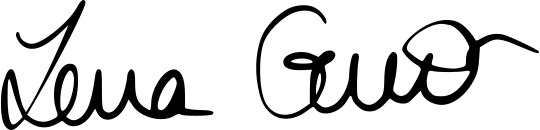
Signature of: lena gumnior